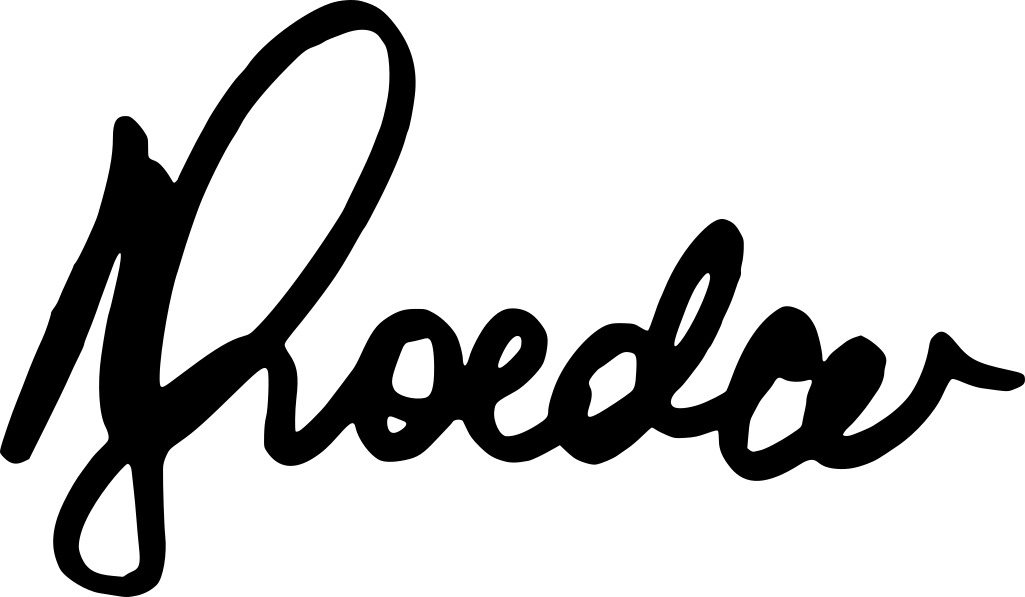
Signature of: natalia szroeder